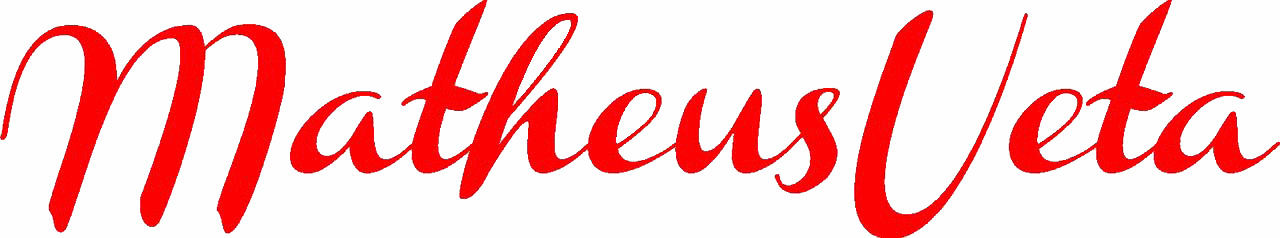
Signature of: matheus ueta